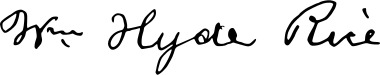
Signature of: william hyde rice